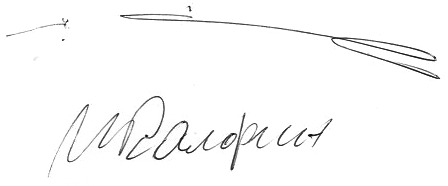
Signature of: ivaylo kalfin